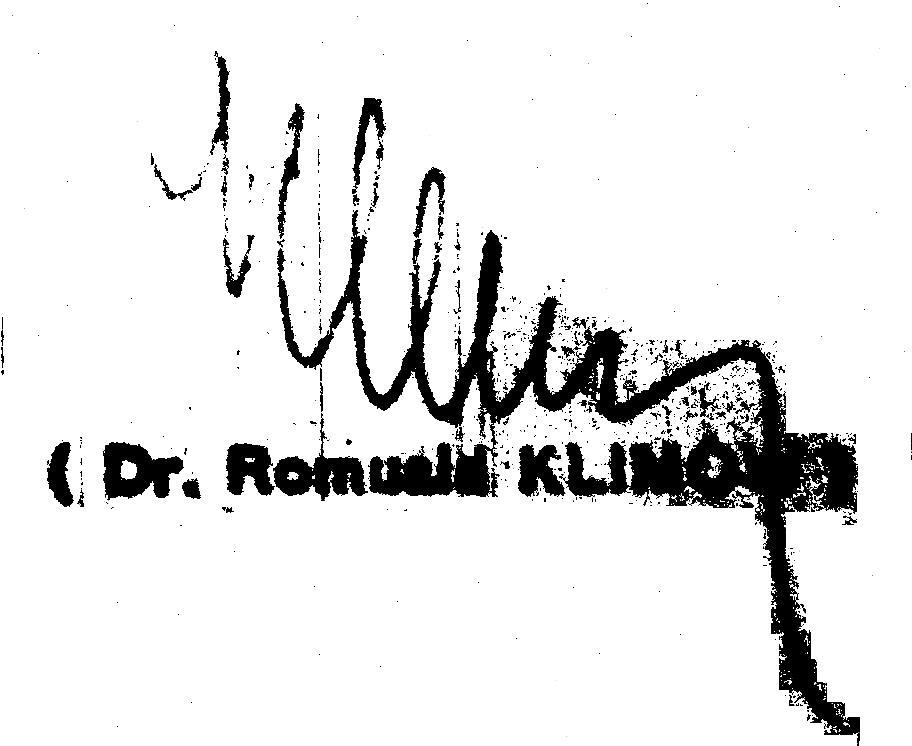
Signature of: romuald klimowiecki